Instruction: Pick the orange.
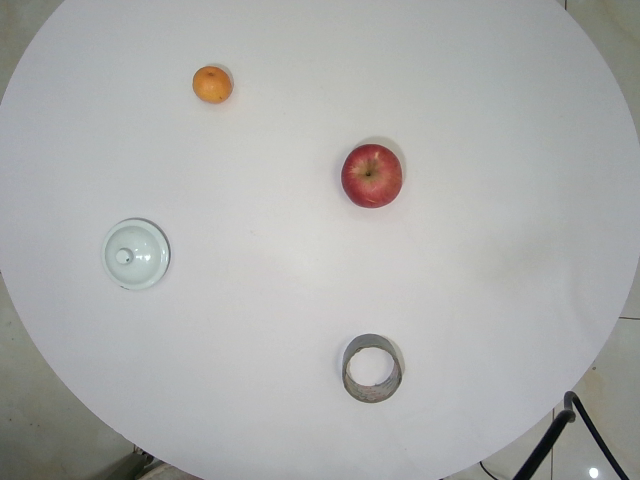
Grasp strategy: vertical